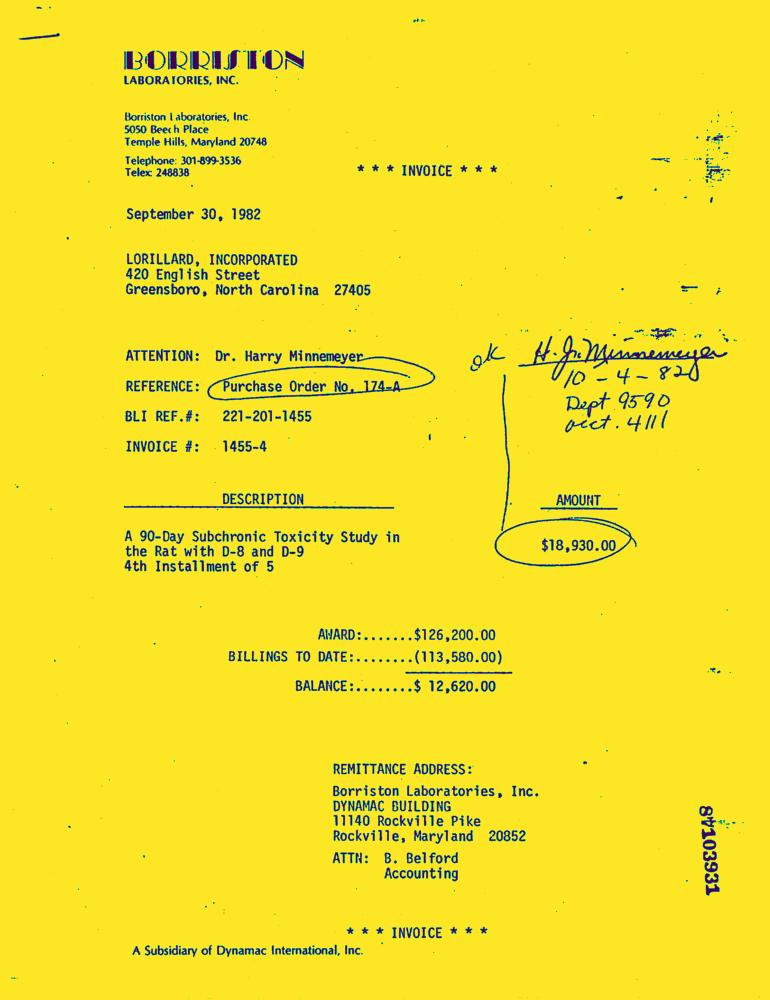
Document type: Invoice-Doc